Question: What jurisdiction, city, or county is the document associated with?
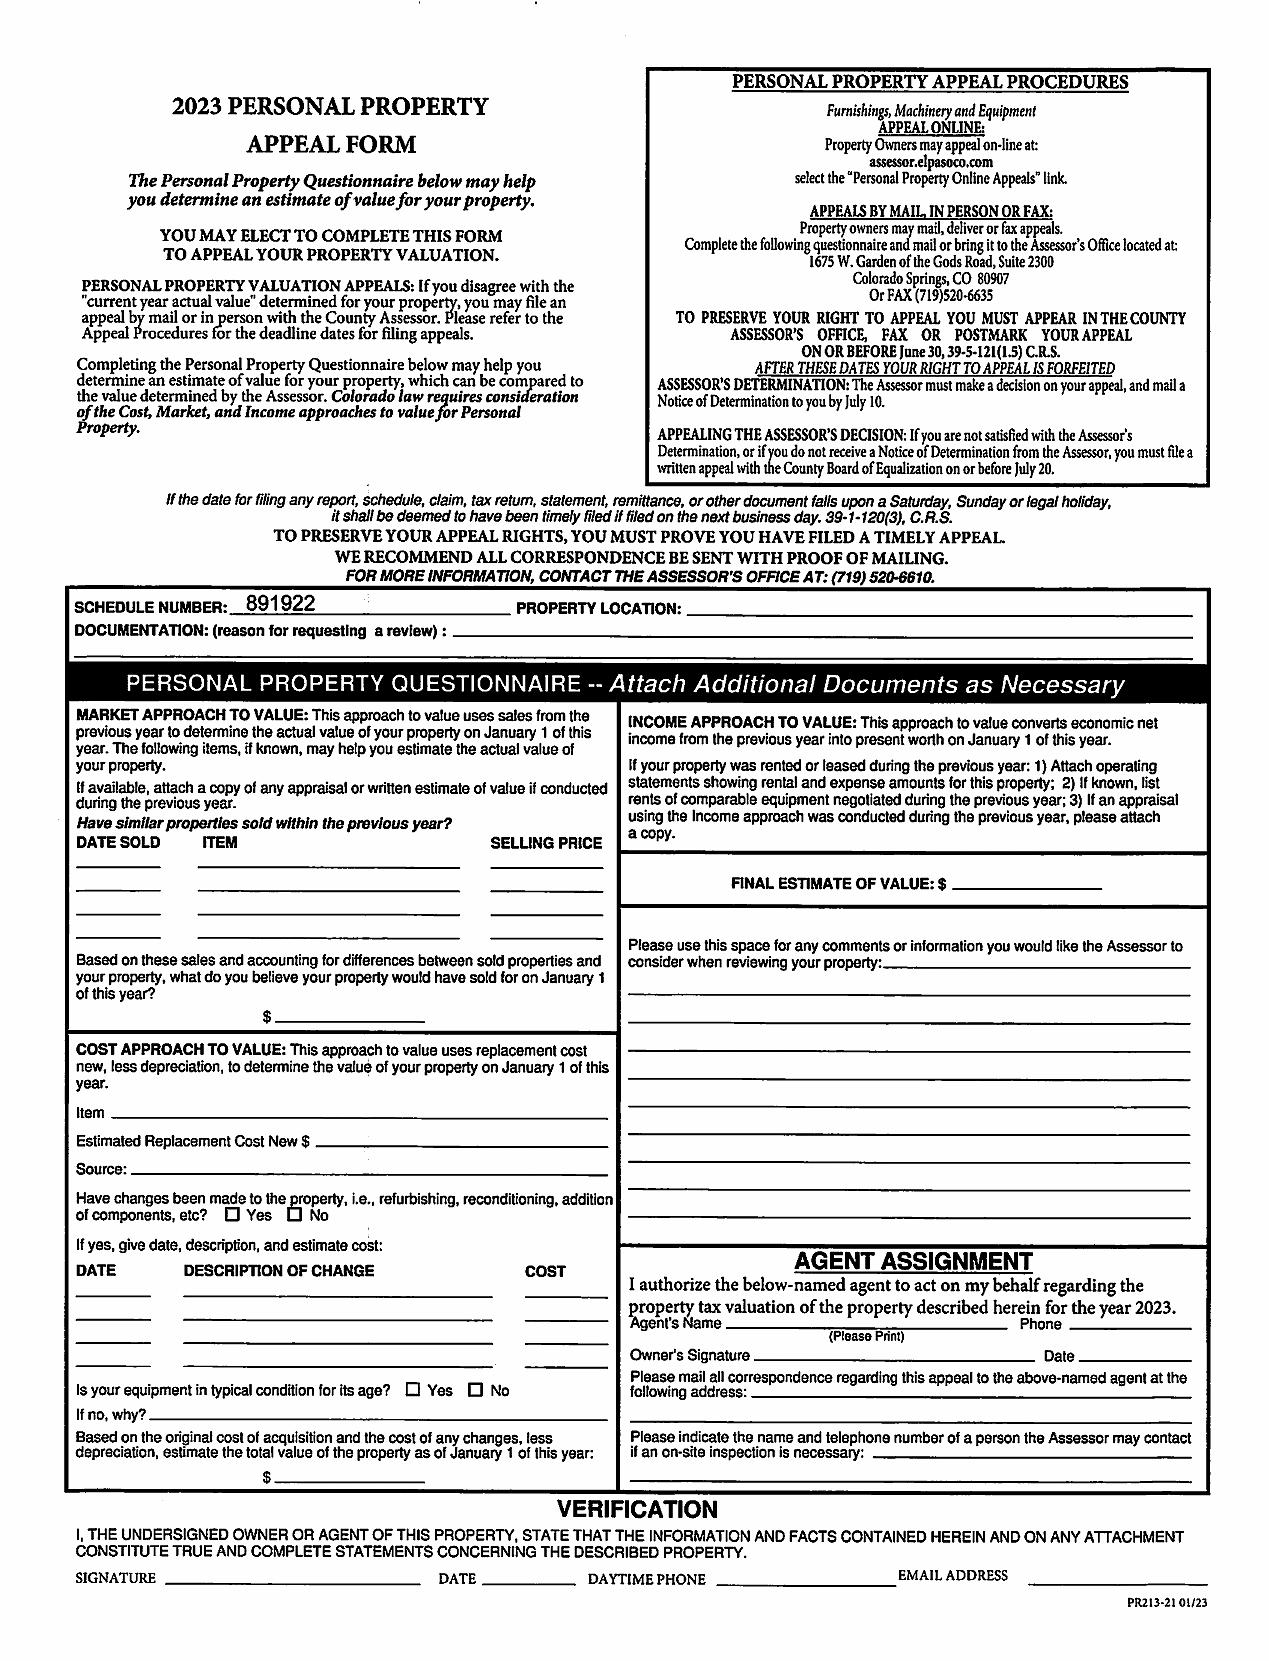
Answer: "Colorado Springs"